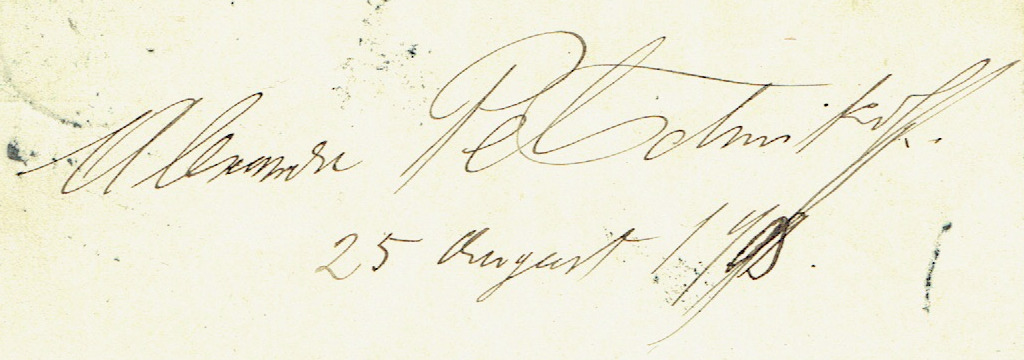
Signature of: alexander petschnikoff